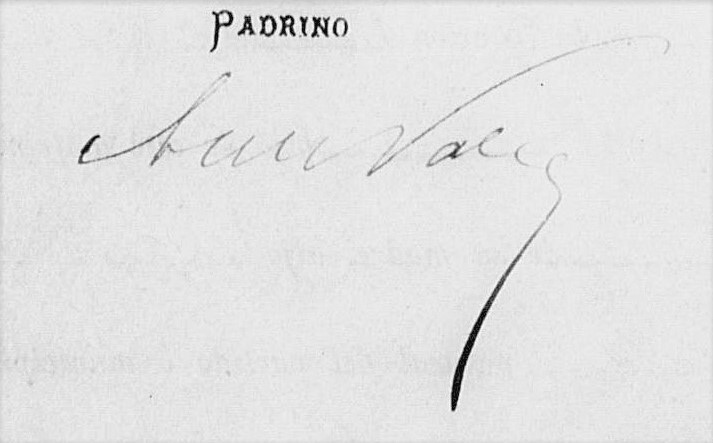
Signature of: aristóbulo del valle